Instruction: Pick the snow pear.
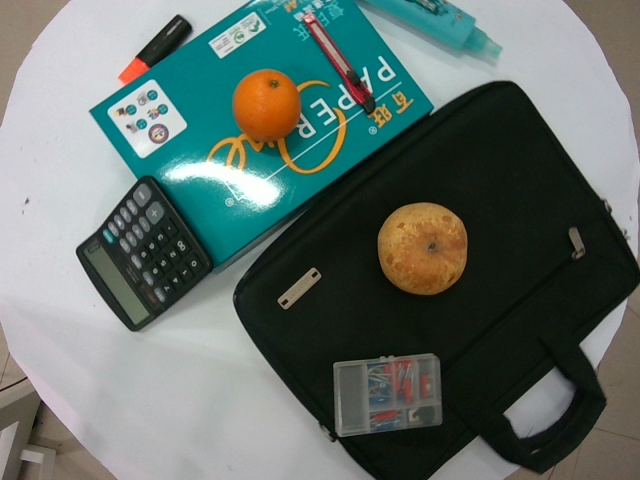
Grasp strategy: vertical